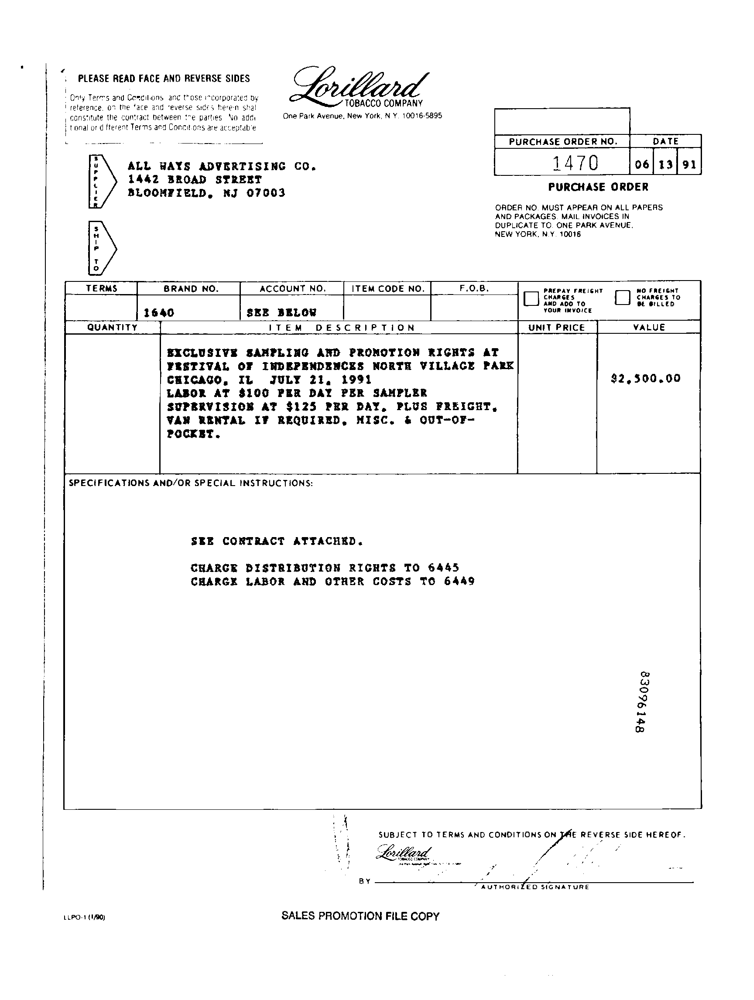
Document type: Invoice